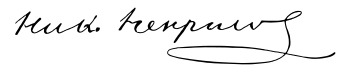
Signature of: nikolay nekrasov